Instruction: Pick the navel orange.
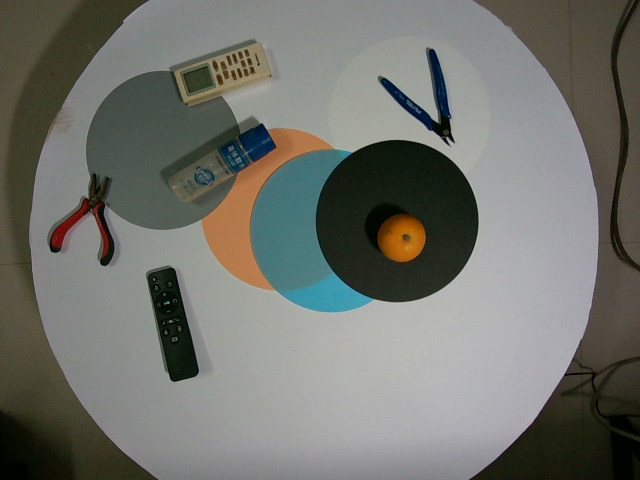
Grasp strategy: vertical